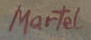
Signature of: martel schwichtenberg